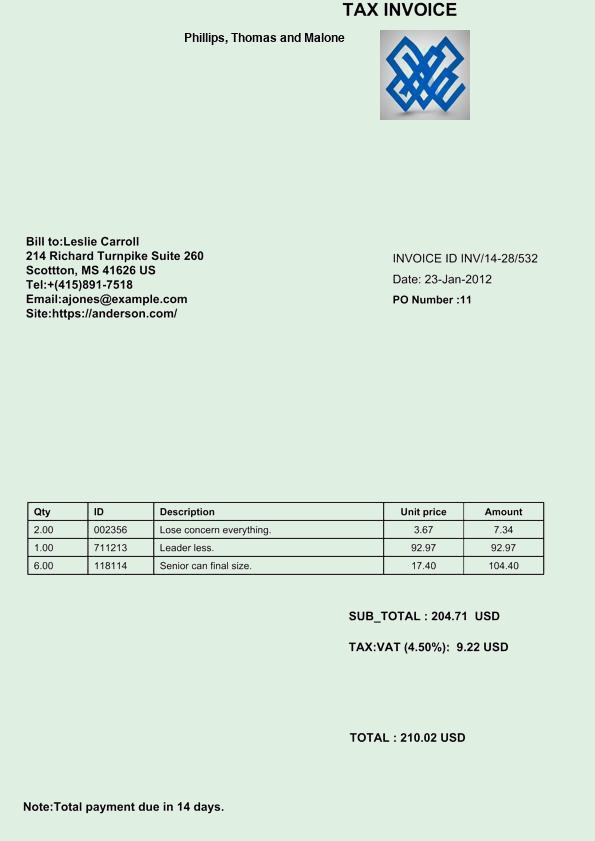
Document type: Invoice